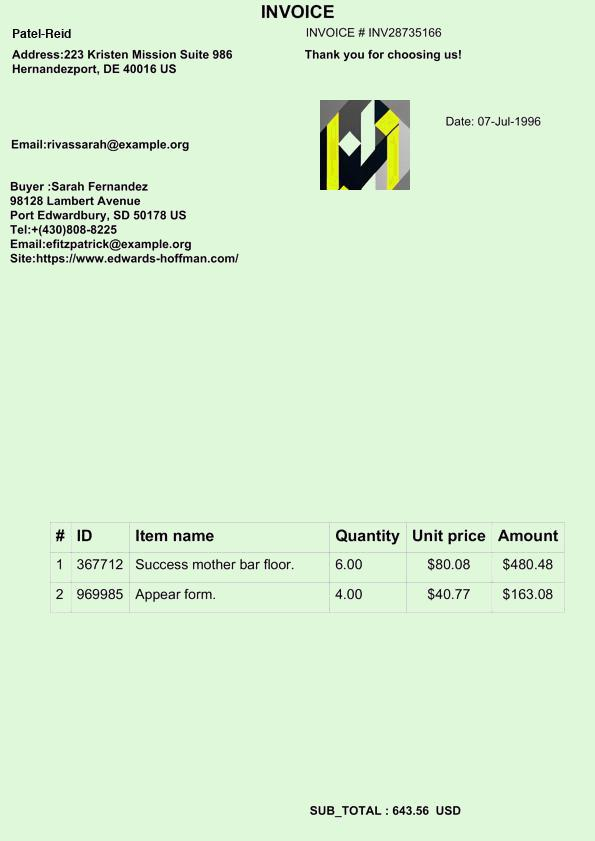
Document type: Invoice